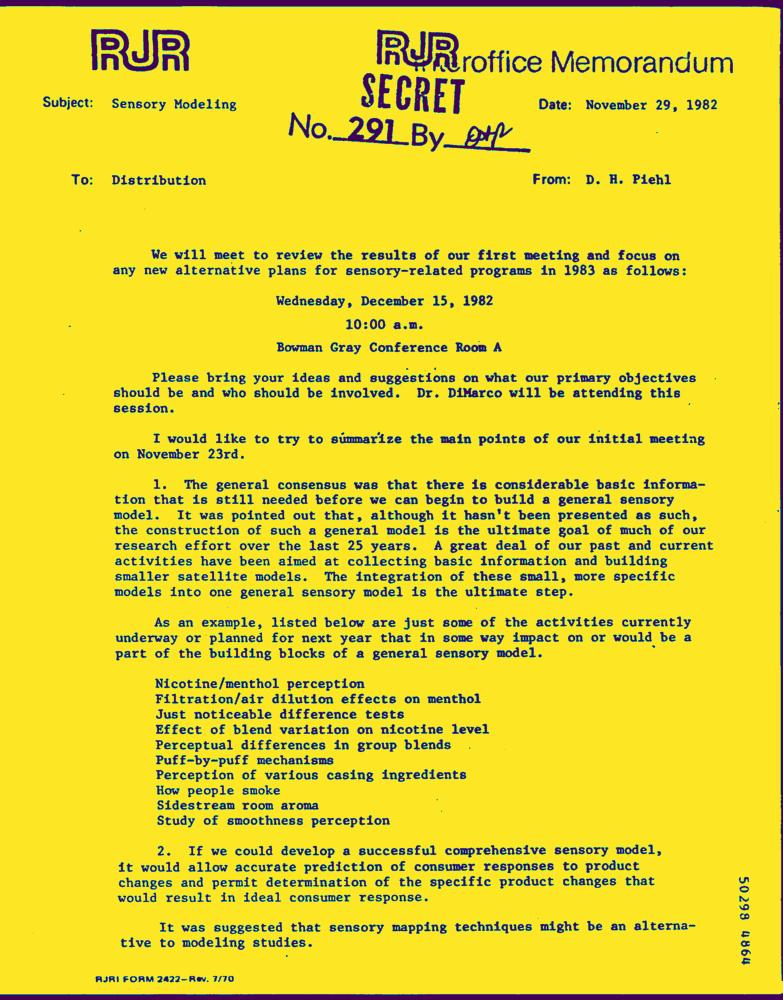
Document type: Letter-Doc